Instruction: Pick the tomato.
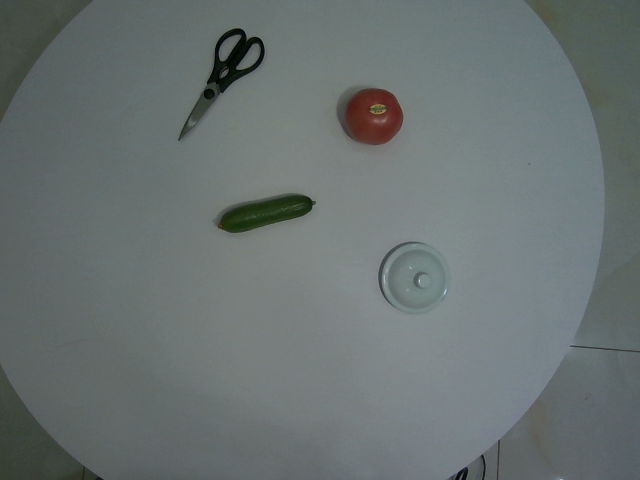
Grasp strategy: vertical